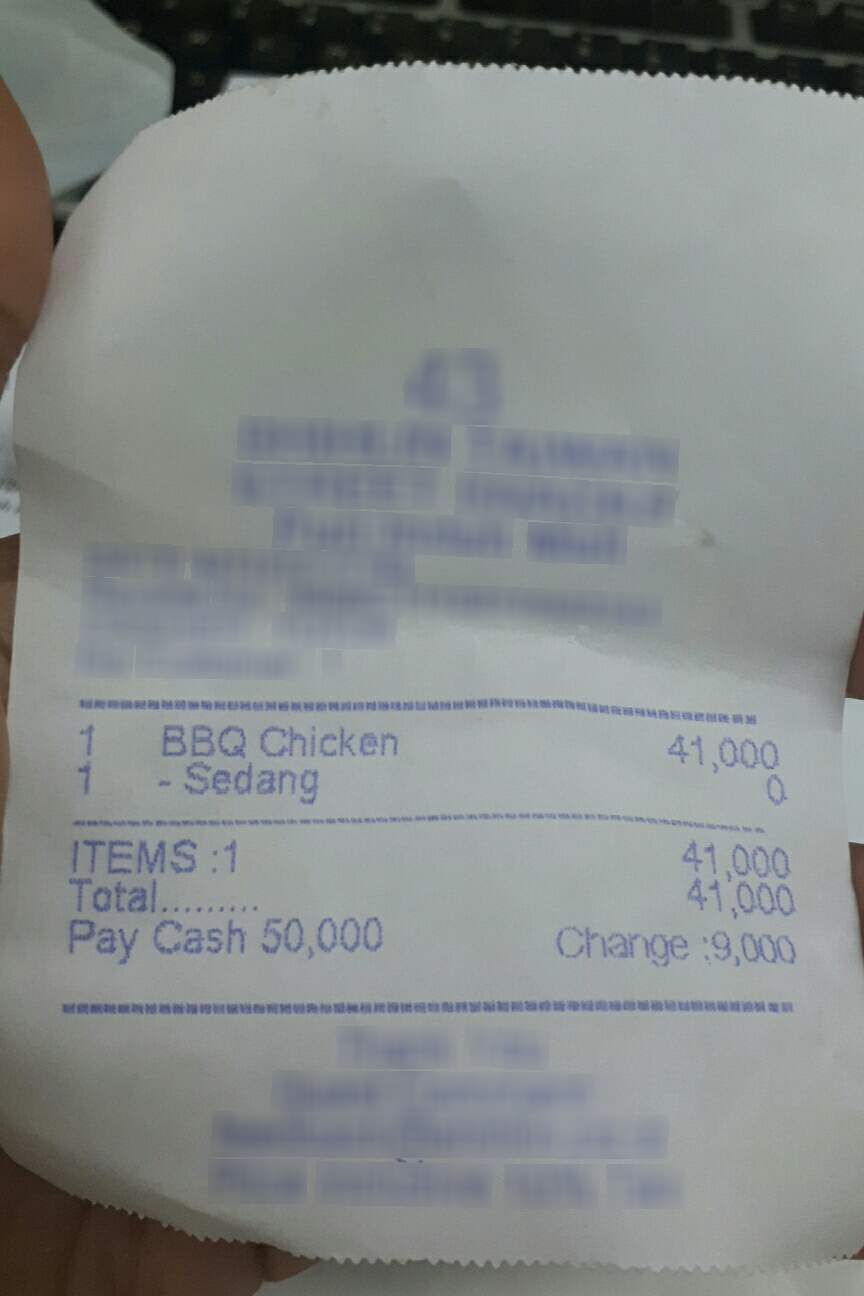
Number of items: 6
Subtotal: 41,000
Total: 41,000
OCR text regions:
text: 1
text: BBQ
text: Chicken
text: 41,000
text: 1
text: - Sedang
text: 0
text: ITEMS:
text: 1
text: Total.
text: 41,000
text: Pay
text: Cash
text: 50,000
text: Change :
text: 9,000
text: 41,000